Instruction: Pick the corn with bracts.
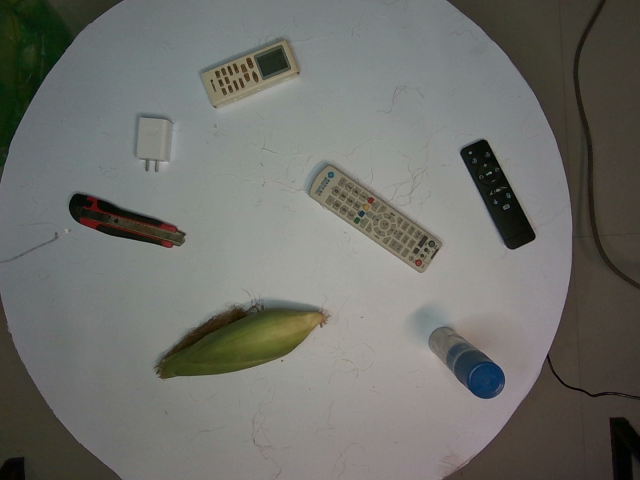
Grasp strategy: vertical